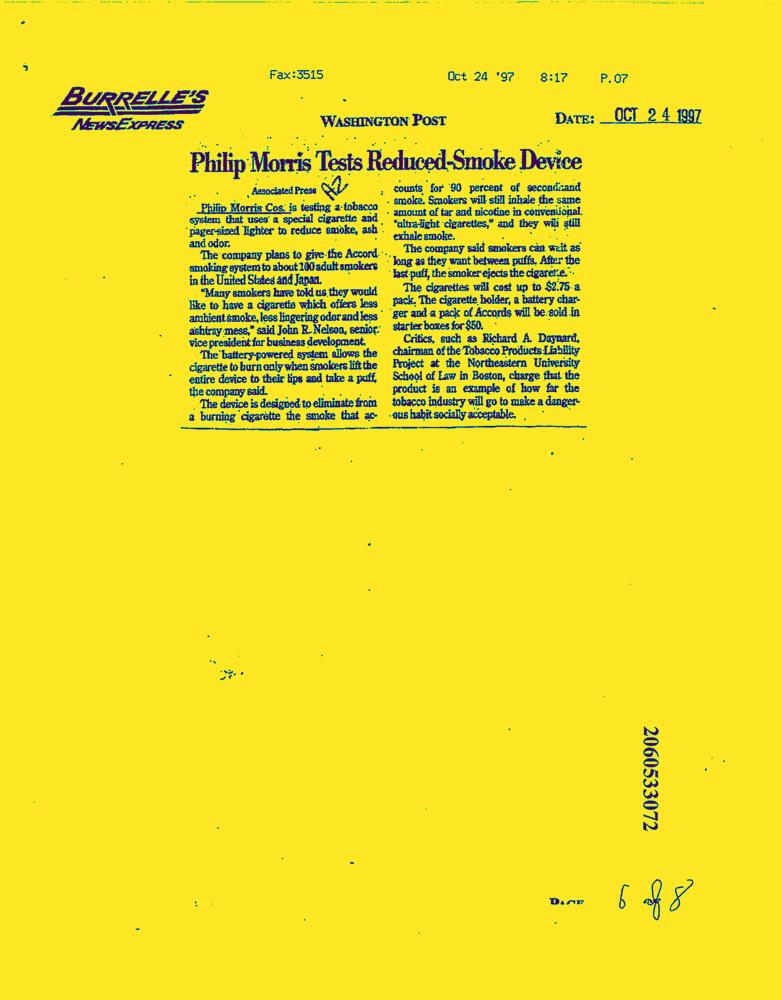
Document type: News-Article